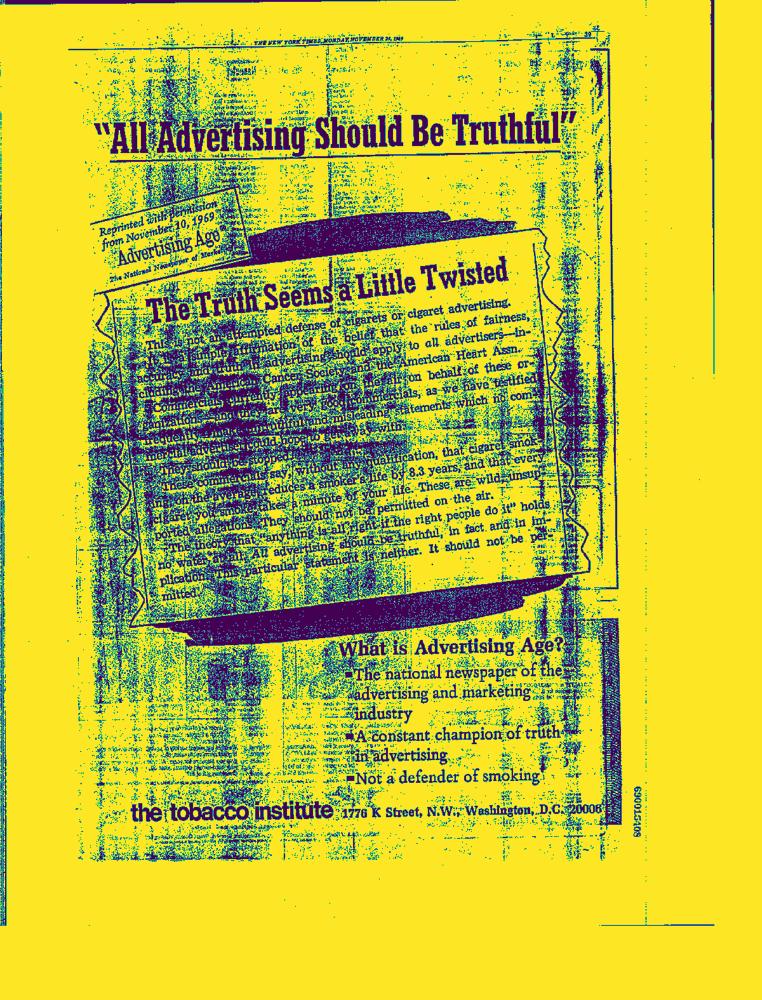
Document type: News-Article